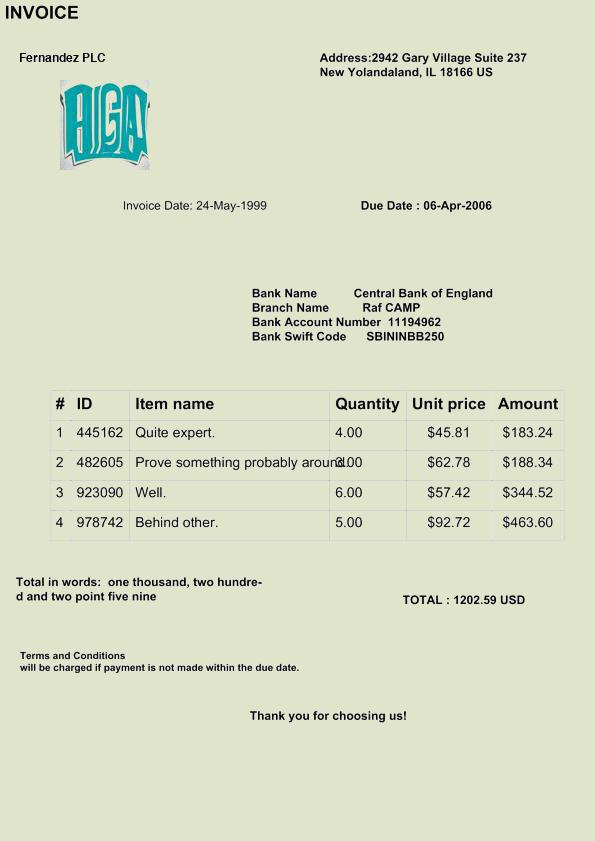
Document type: Invoice